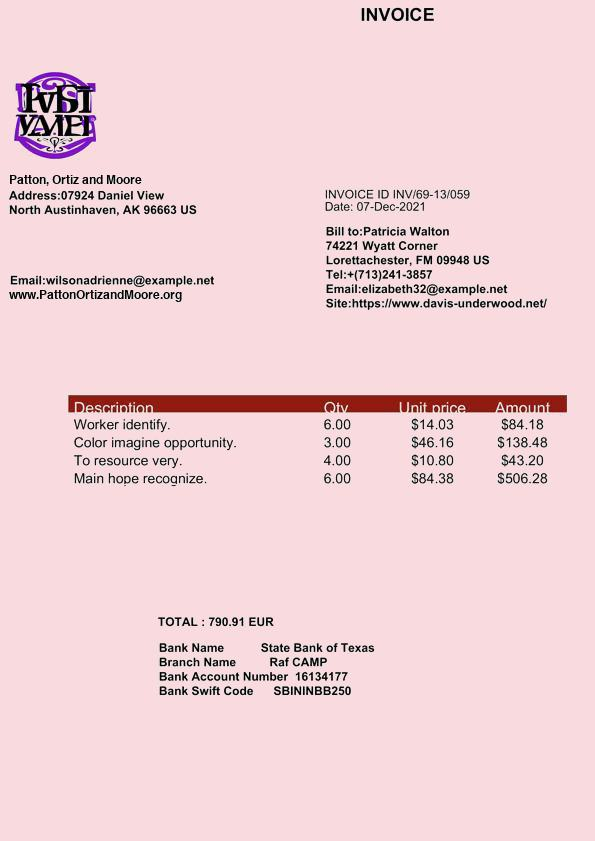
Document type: Invoice